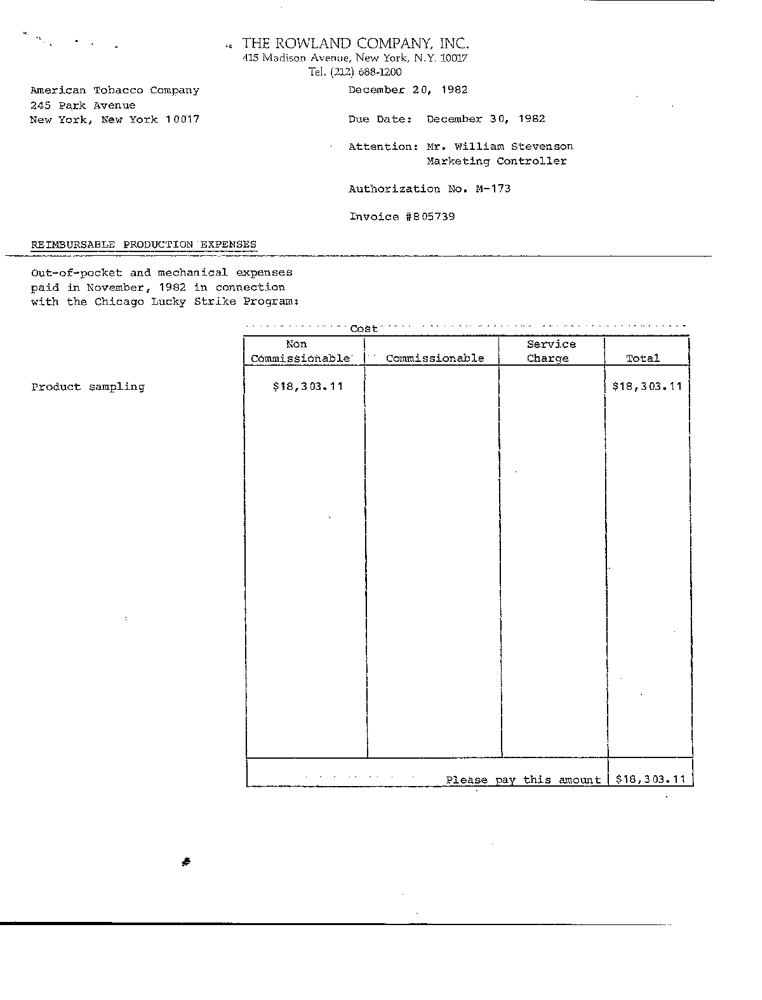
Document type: Invoice